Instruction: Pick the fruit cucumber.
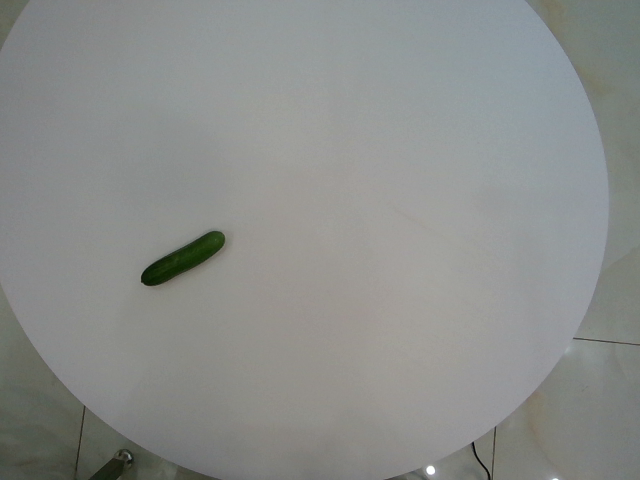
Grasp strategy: vertical